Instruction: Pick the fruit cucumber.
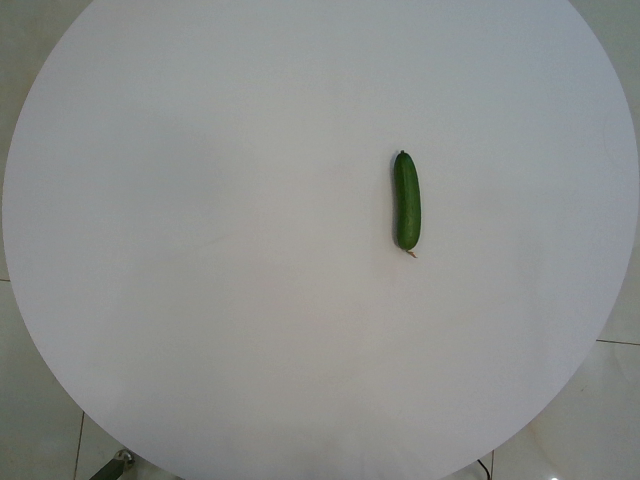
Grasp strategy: vertical